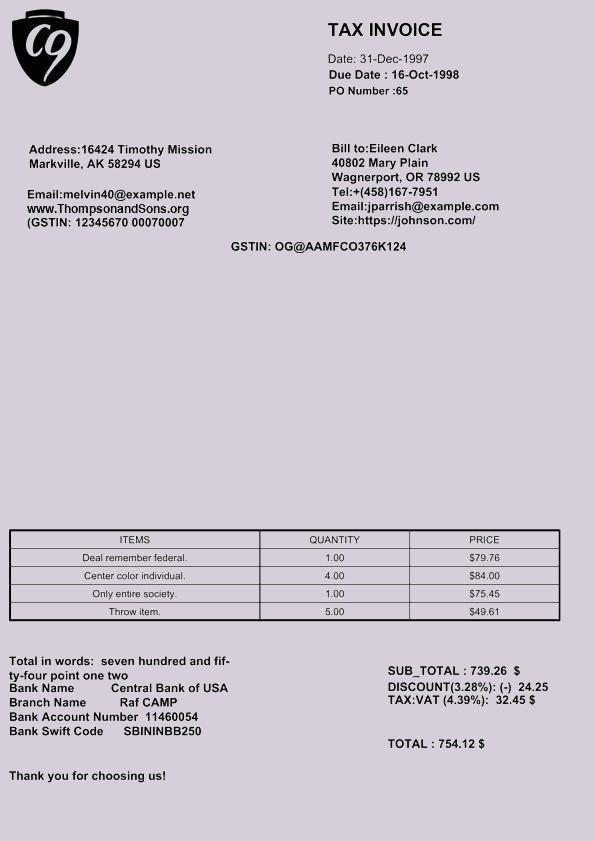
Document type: Invoice